Question: What jurisdiction, city, or county is the document associated with?
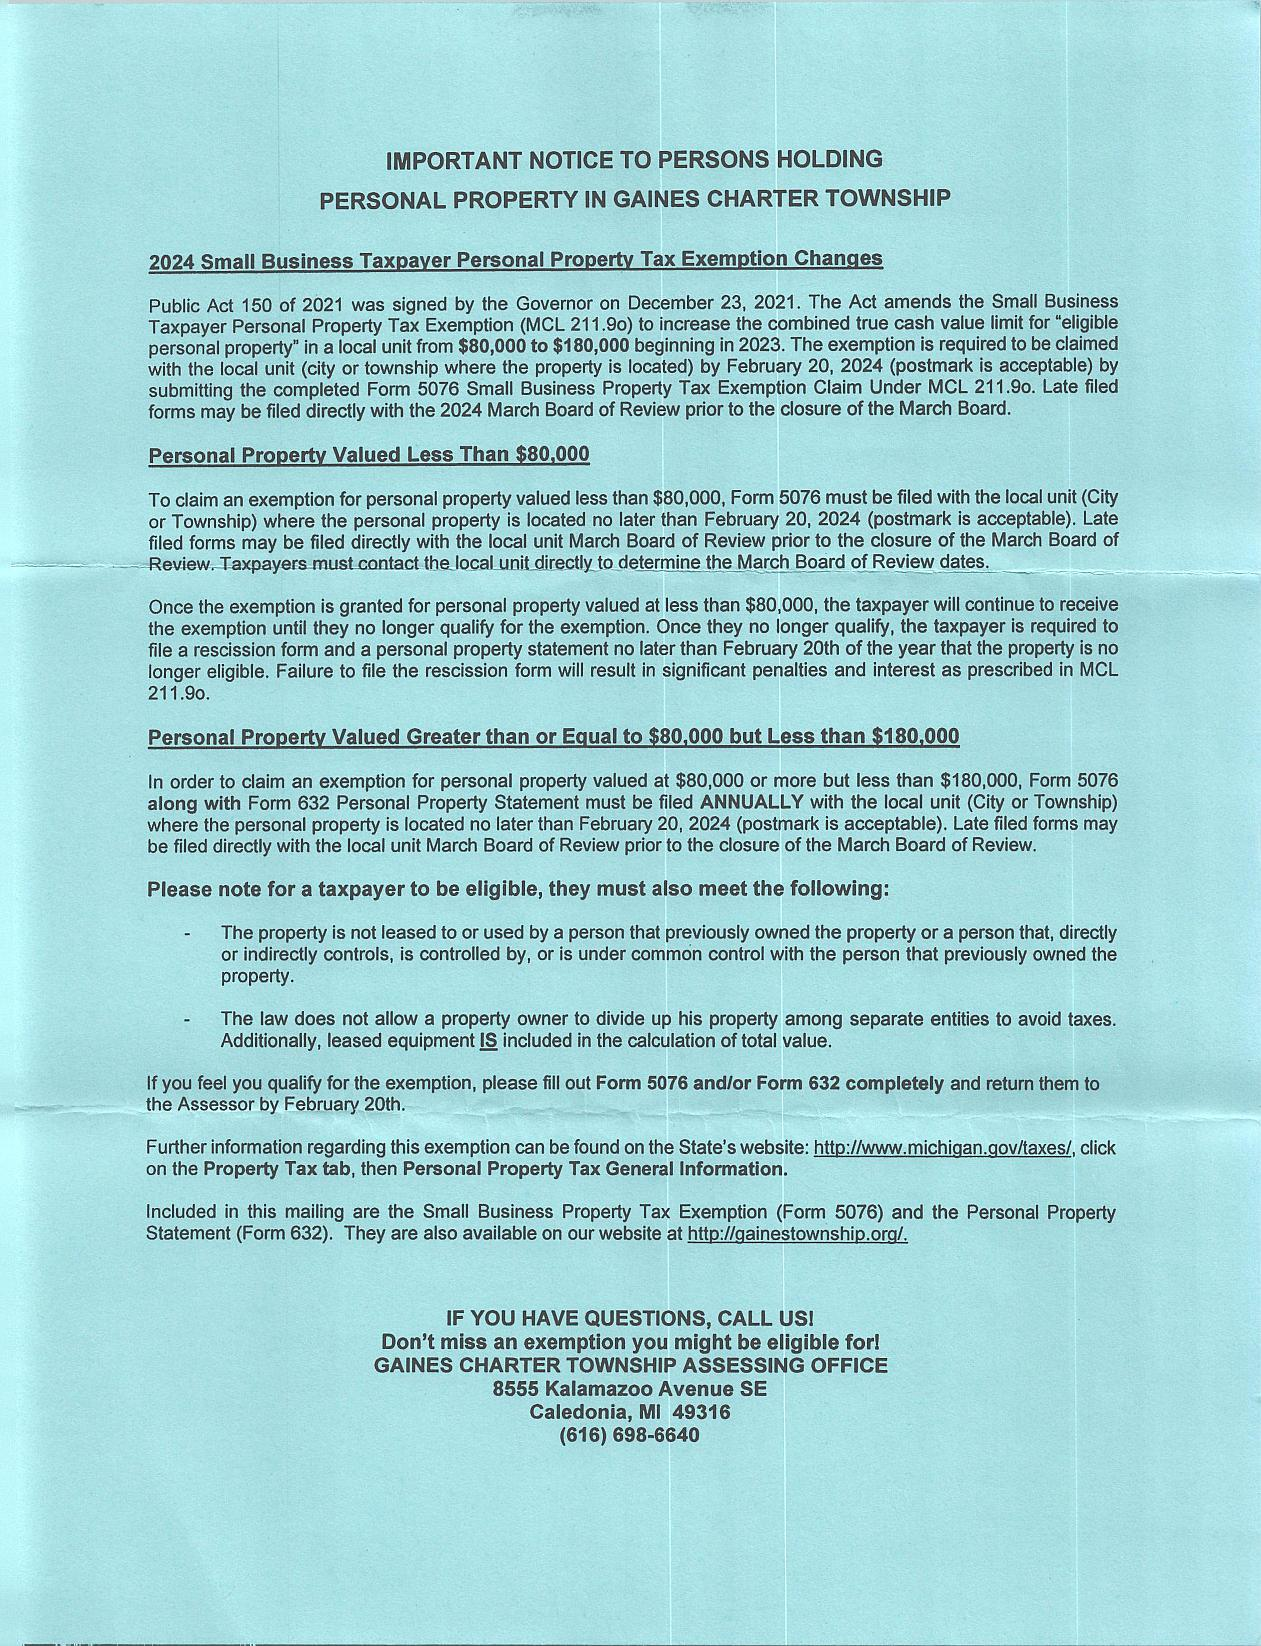
Answer: "Gaines Charter Township"